Question: What is the property identification or parcel number listed?
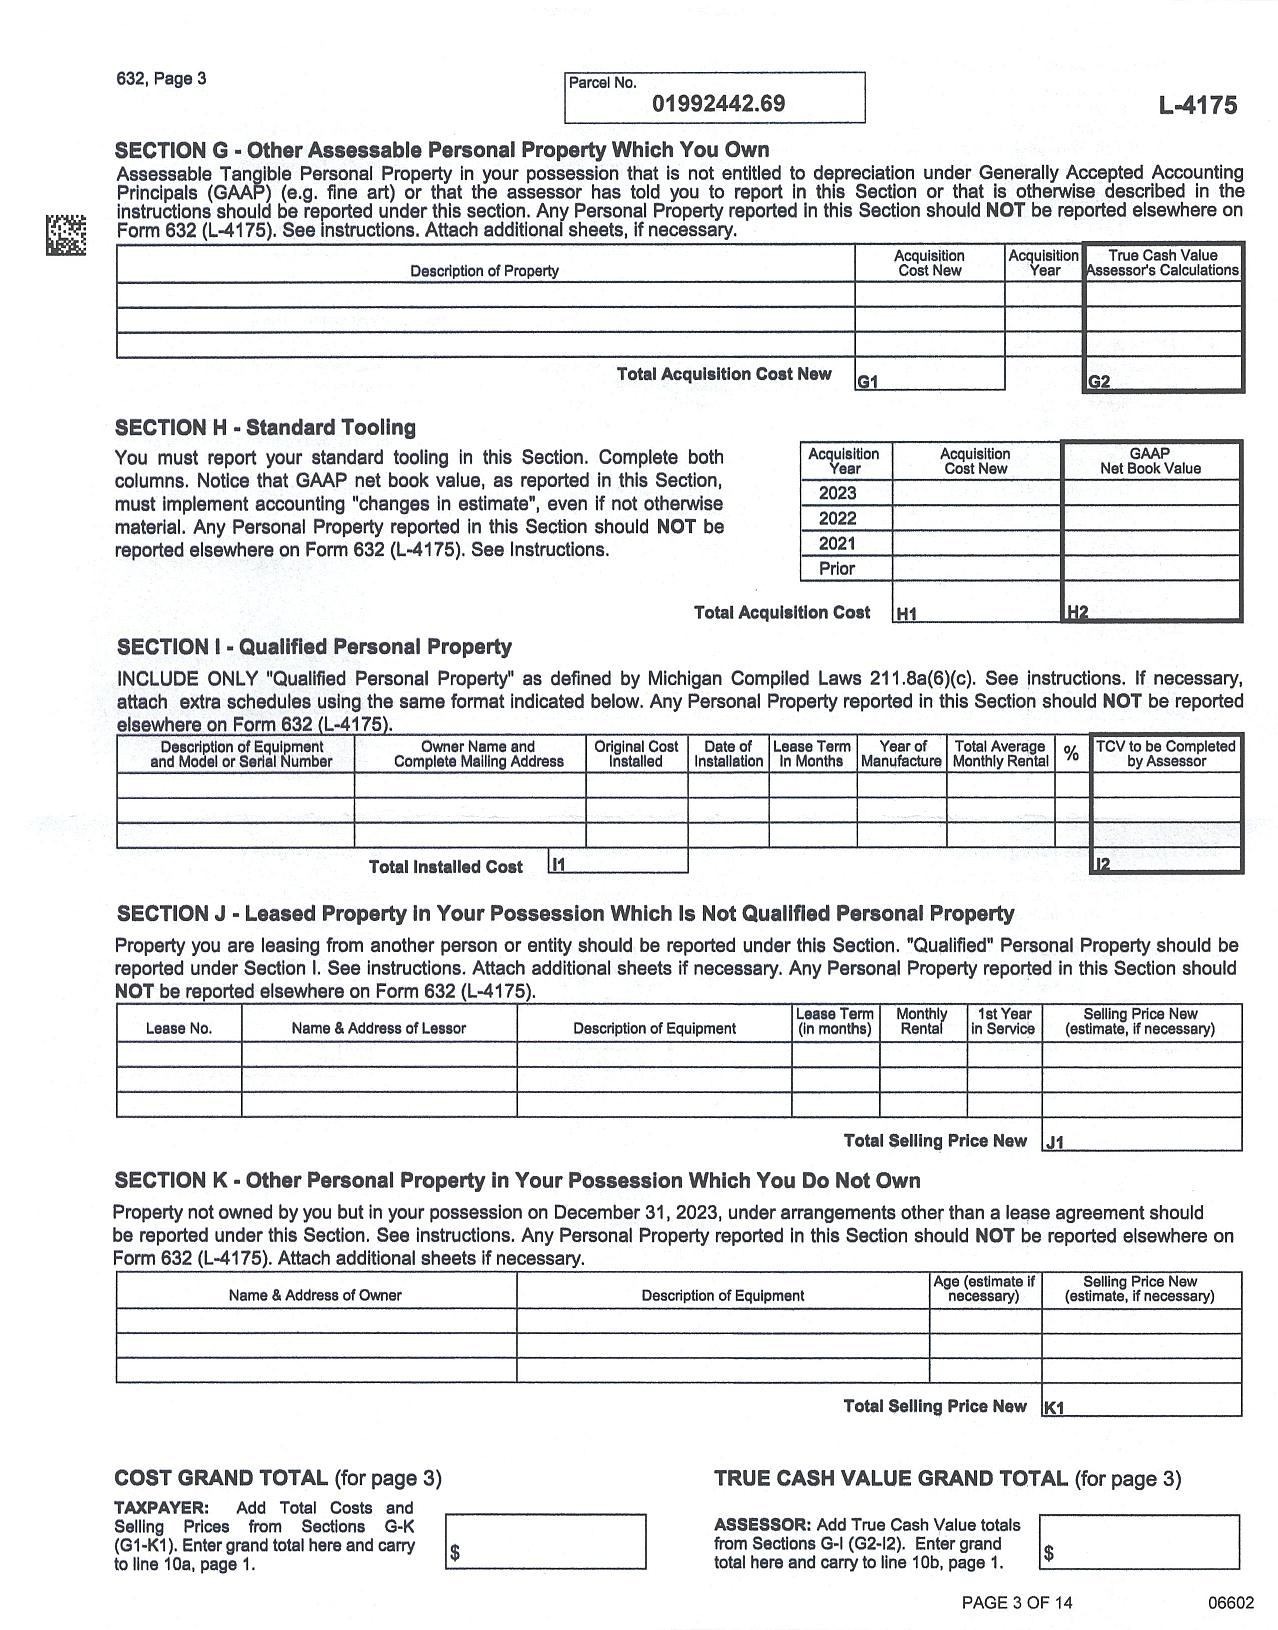
Answer: "01992442.69"